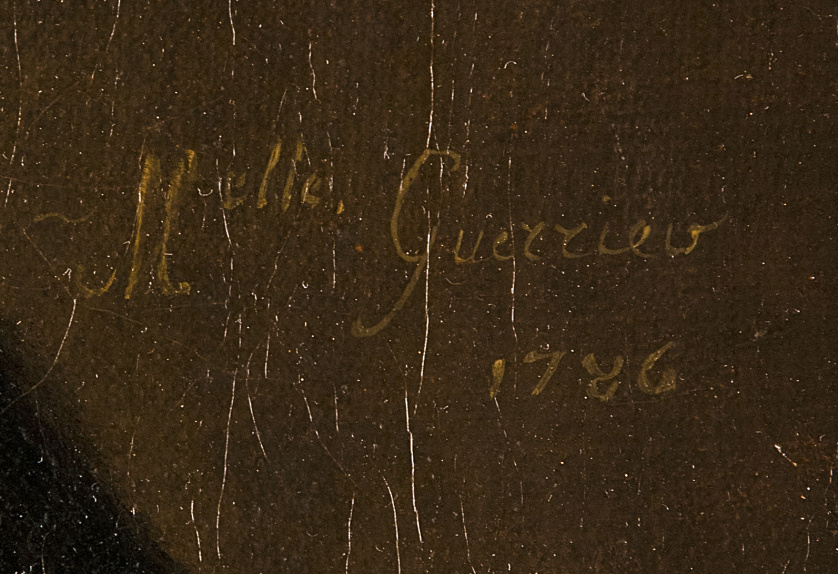
Signature of: mademoiselle guerrier